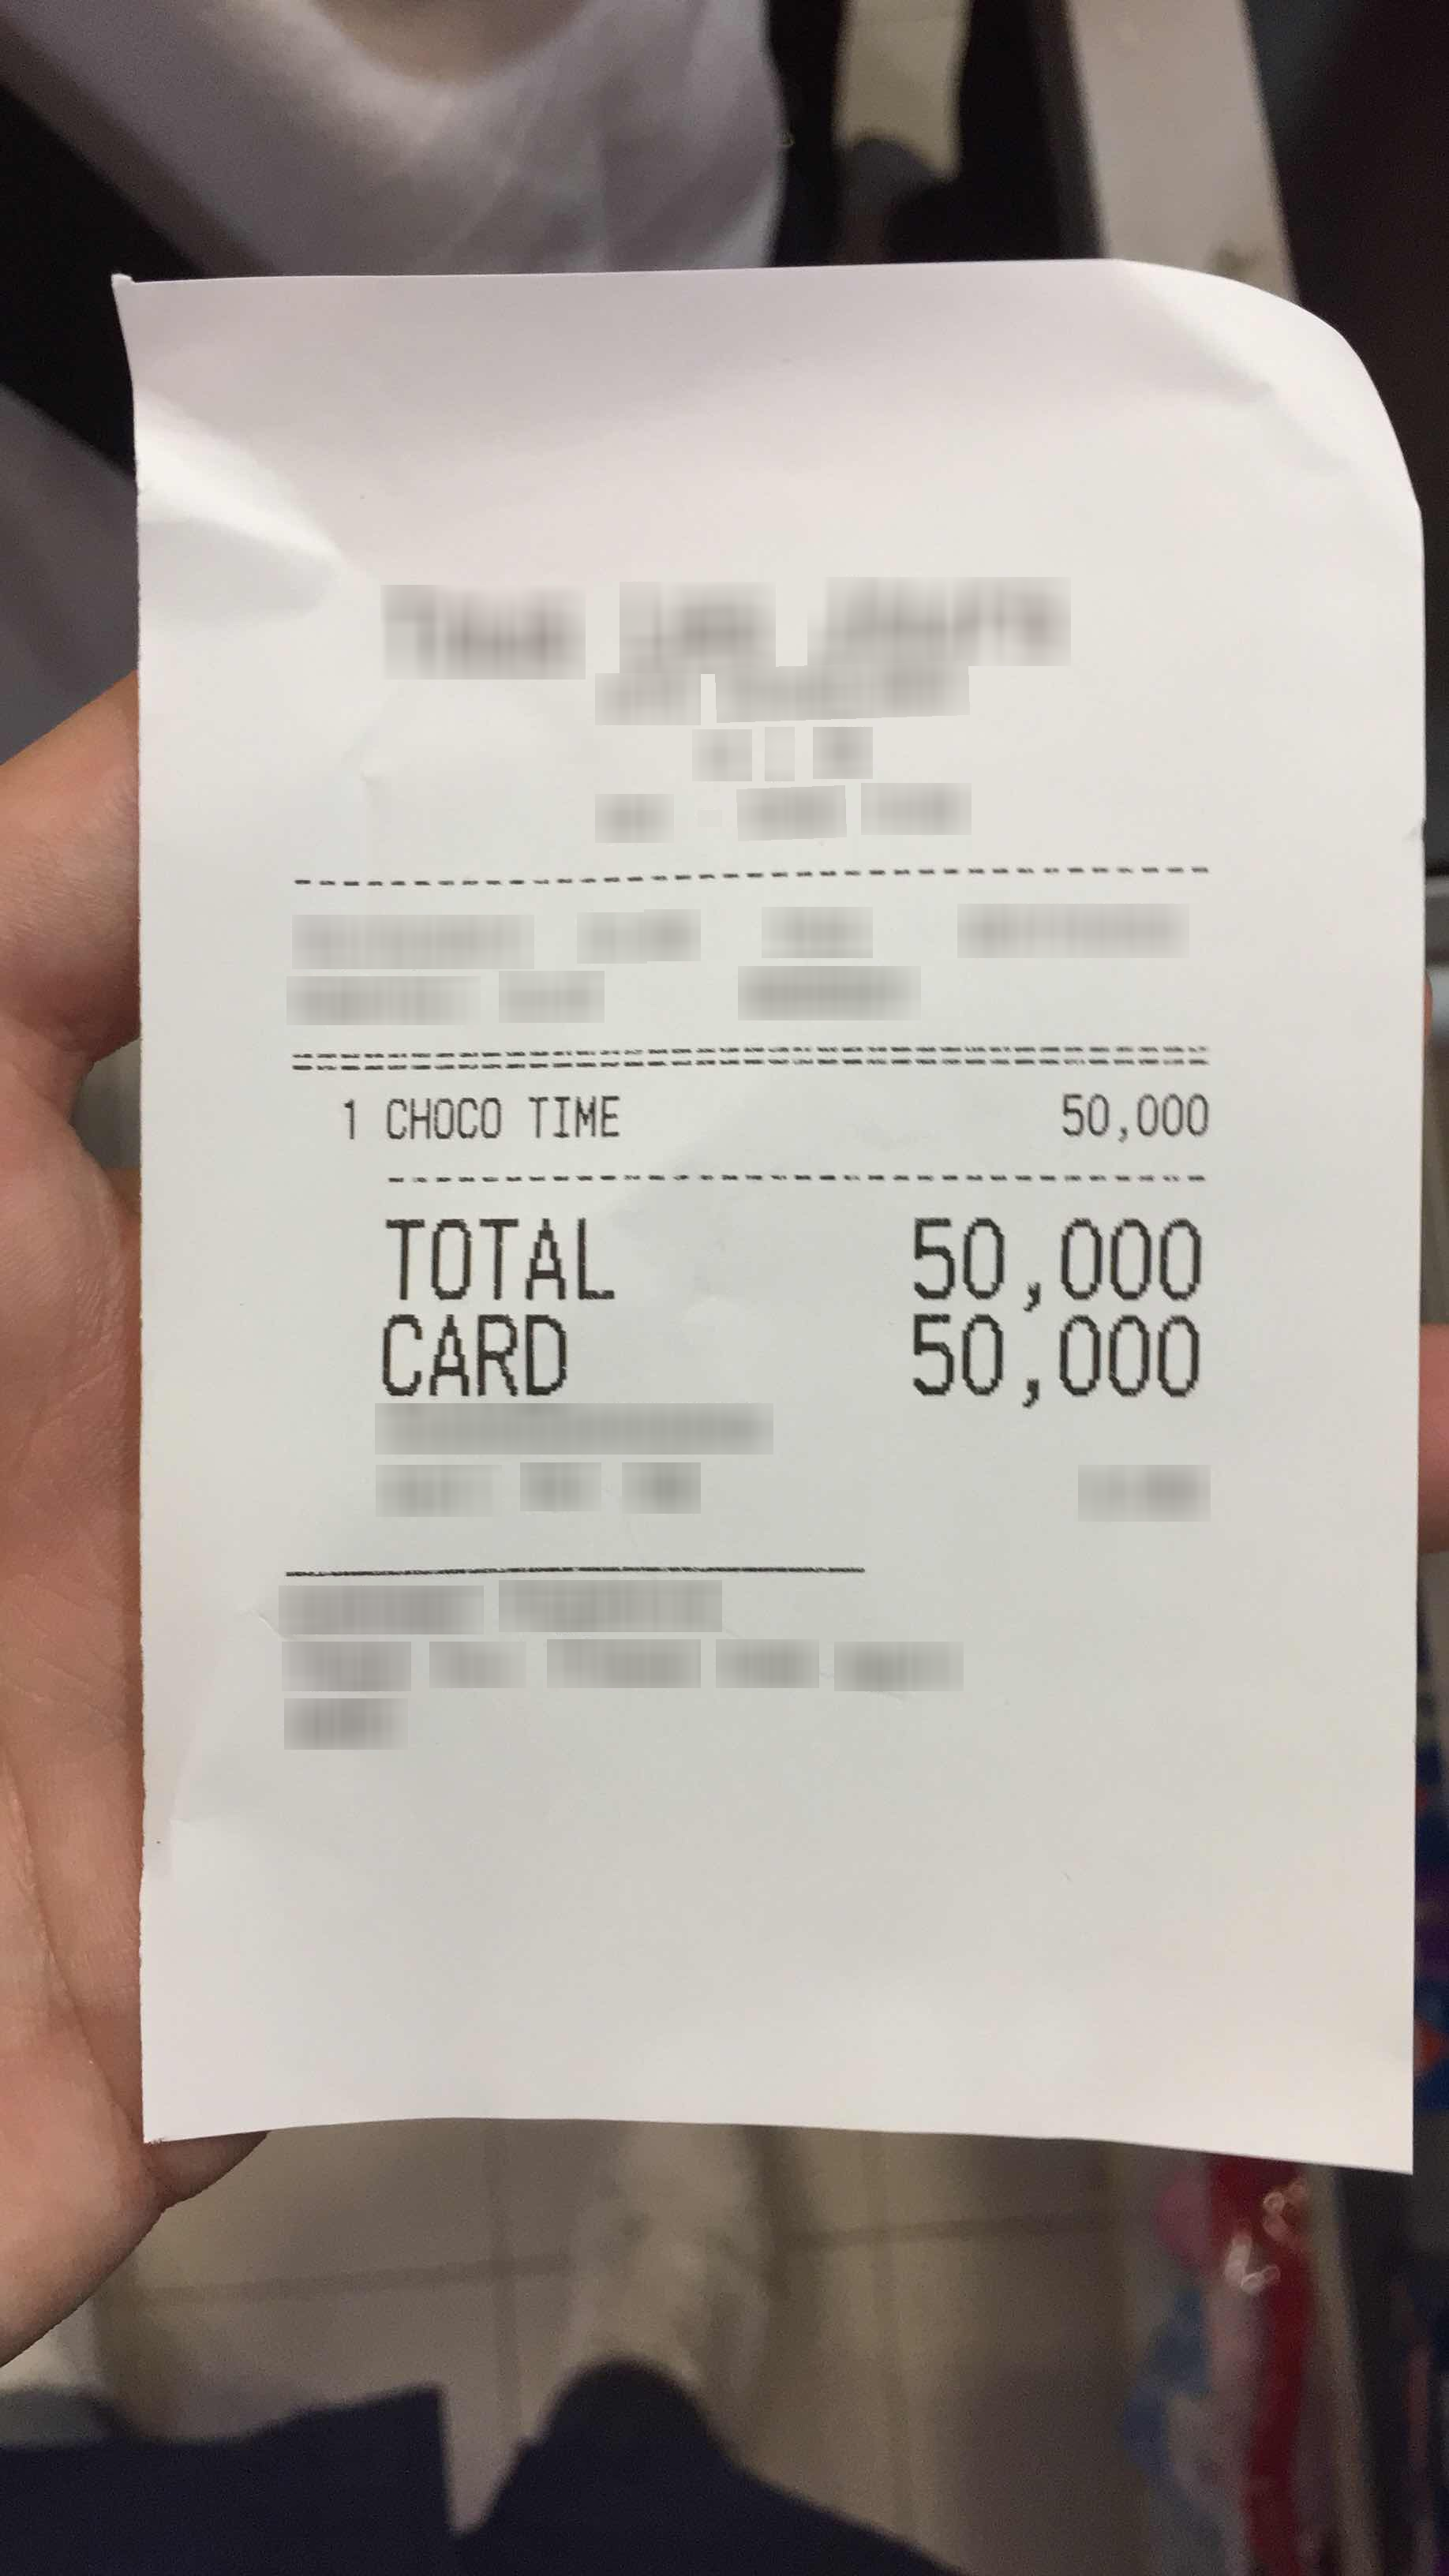
Number of items: 3
Total: 50,000
OCR text regions:
text: 1
text: CHOCO
text: TIME
text: 50,000
text: TOTAL
text: 50,000
text: CARD
text: 50,000